Question: What type of tax is indicated in the document, personal property or real estate?
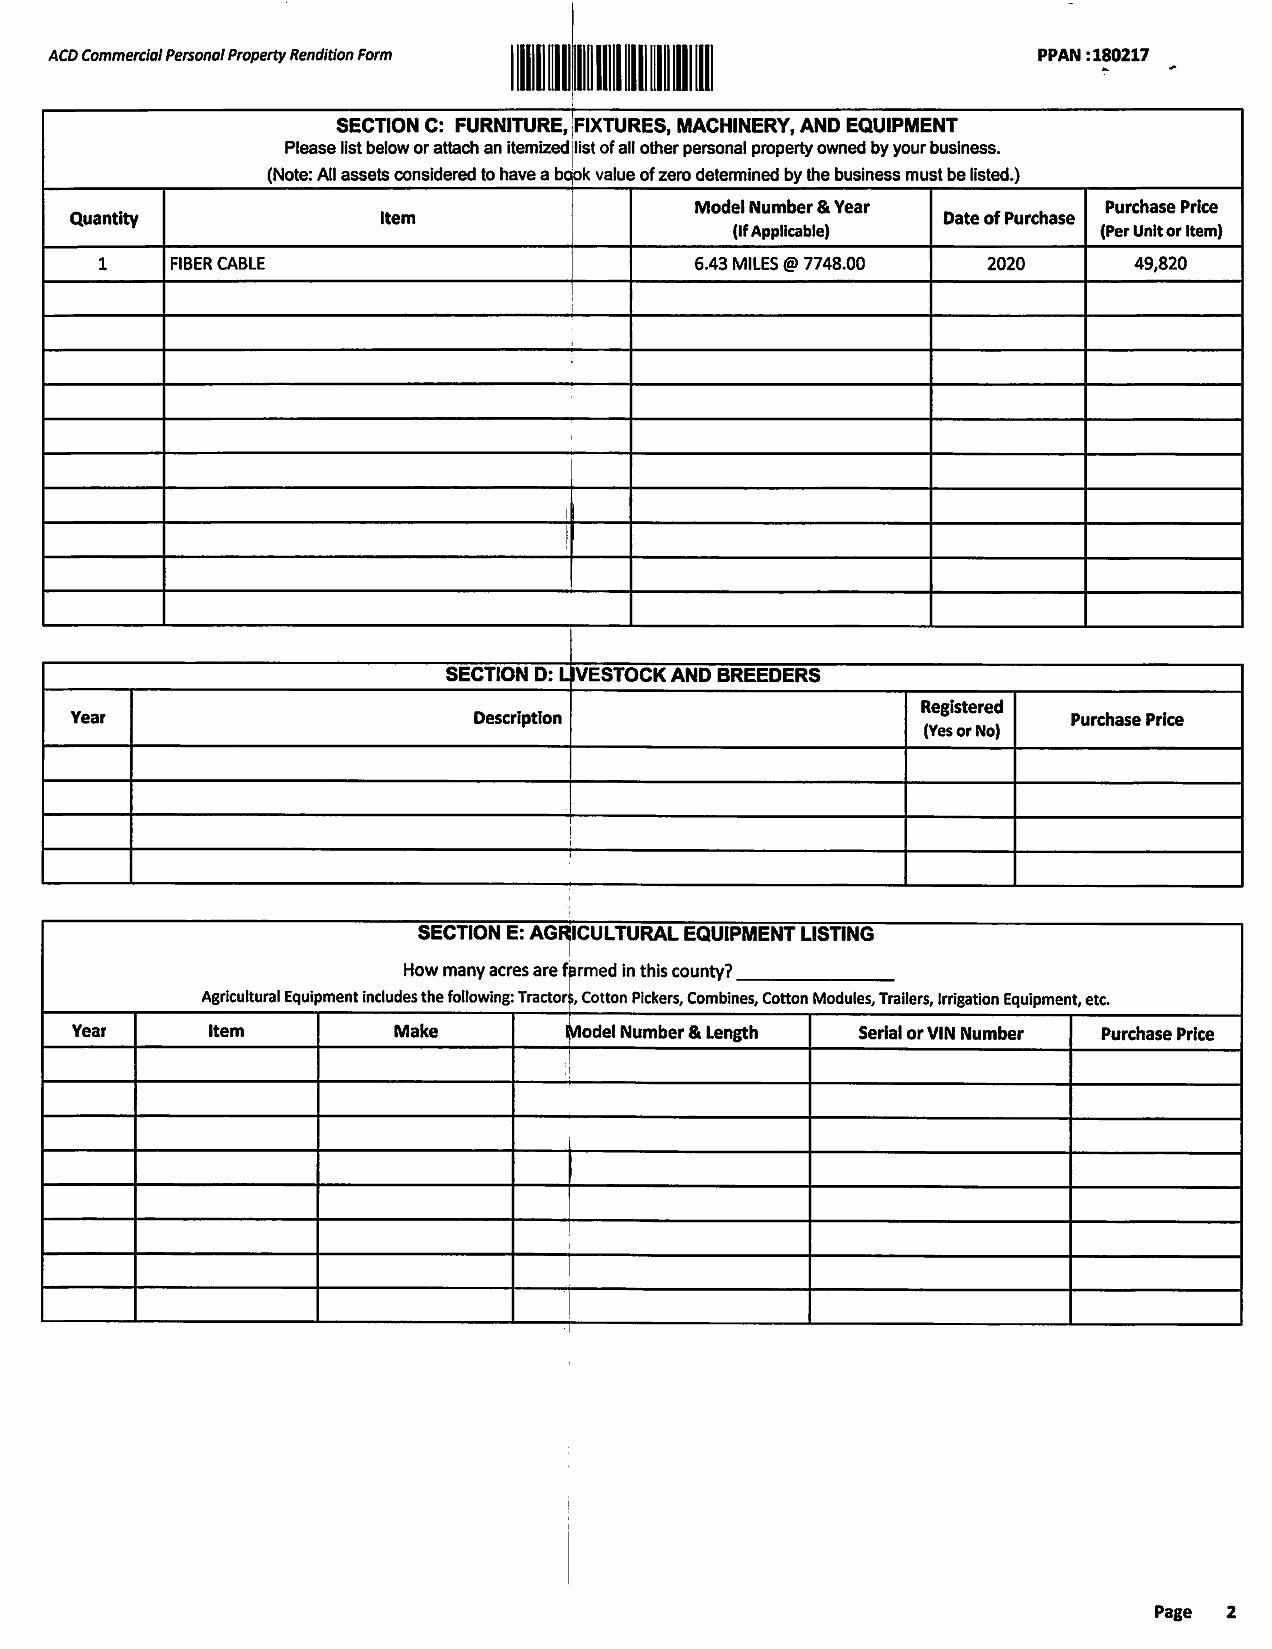
Answer: "Personal Property"